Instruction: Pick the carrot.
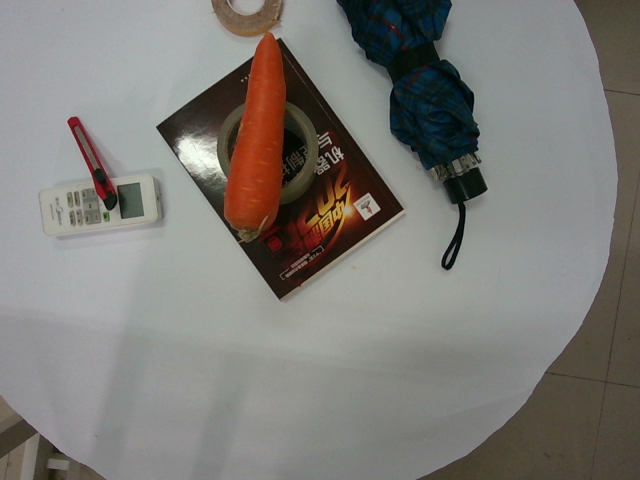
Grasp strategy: vertical